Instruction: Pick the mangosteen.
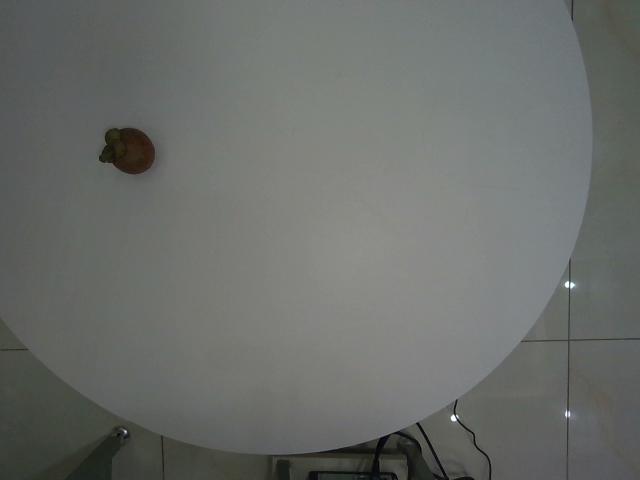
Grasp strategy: vertical